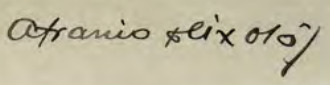
Signature of: afrânio peixoto